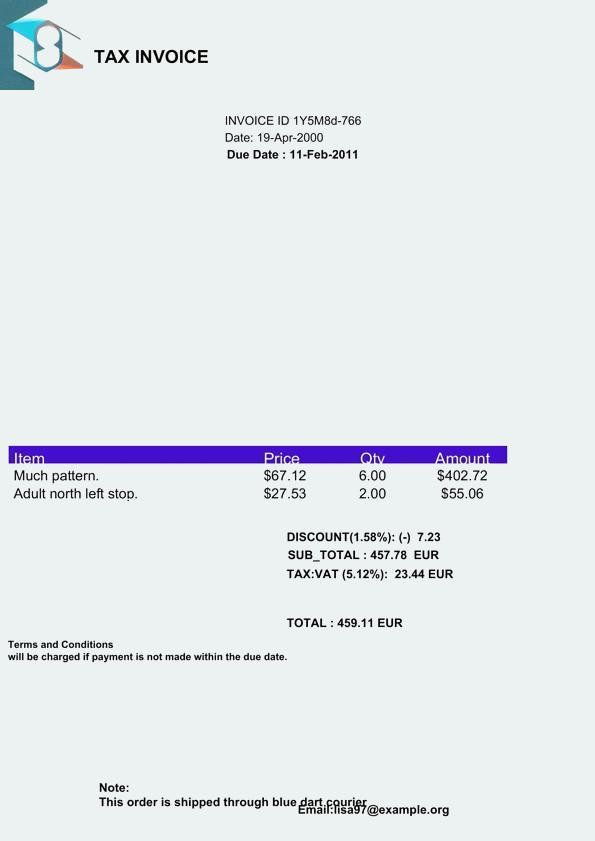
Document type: Invoice